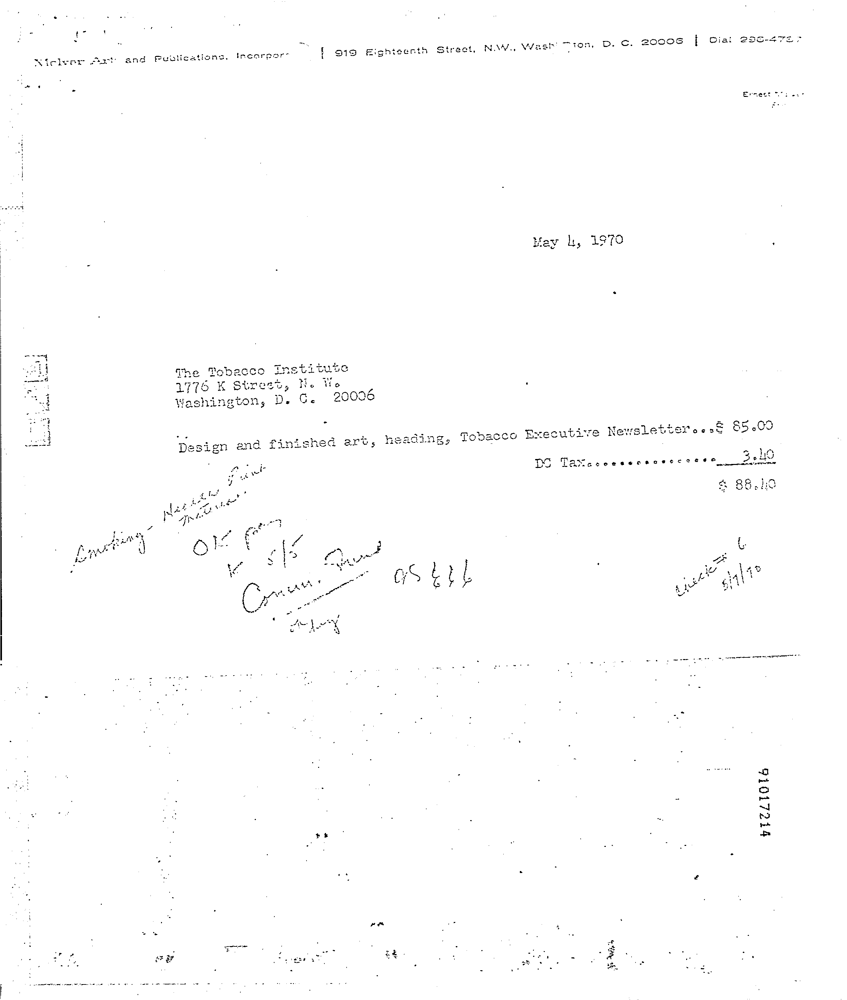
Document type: Invoice